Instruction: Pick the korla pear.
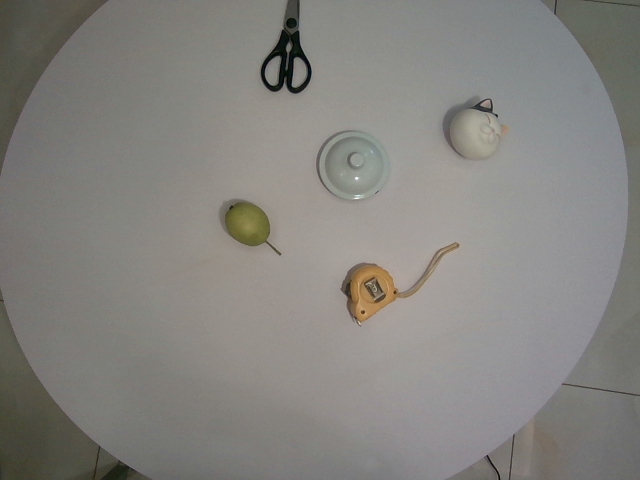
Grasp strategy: vertical